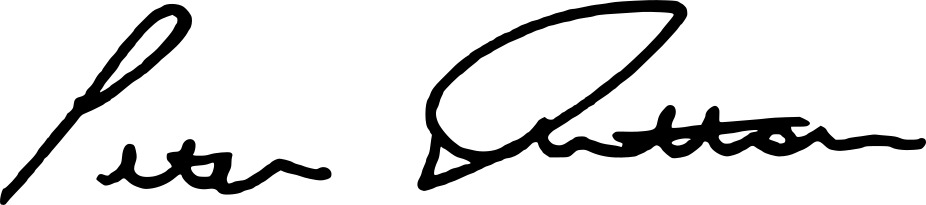
Signature of: peter dutton